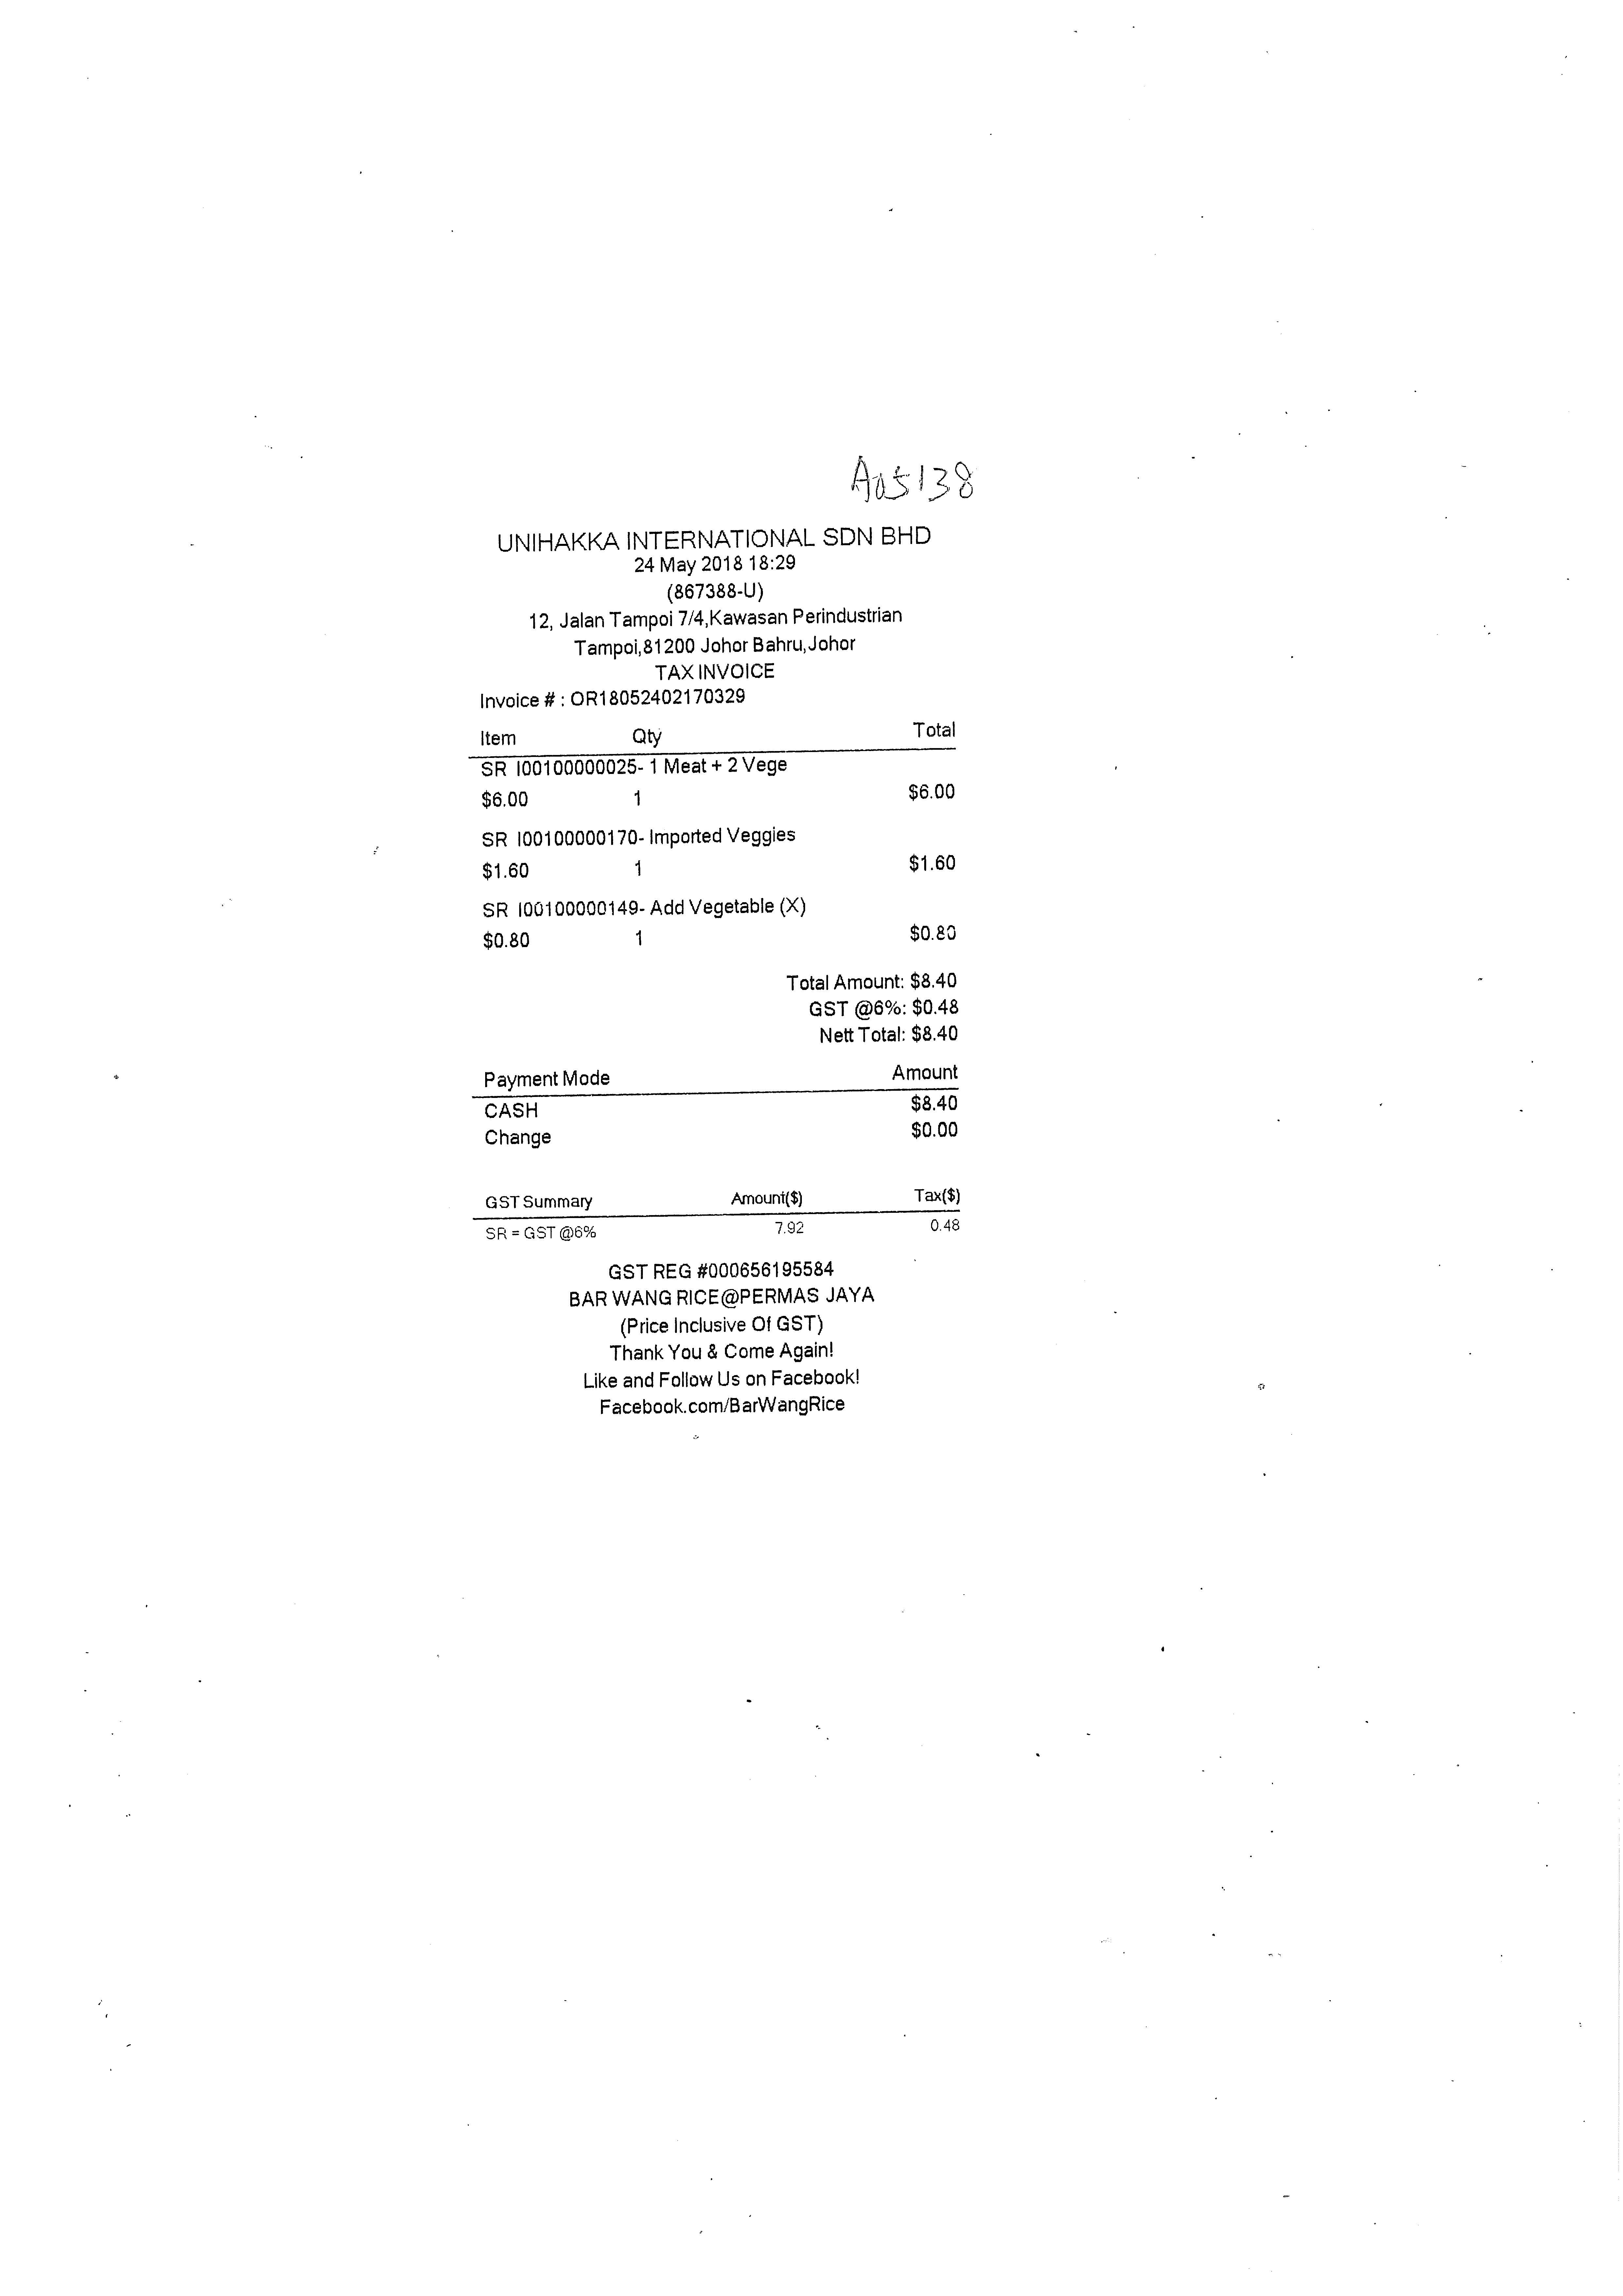
UNIHAKKA INTERNATIONAL SDN BHD
24 MAY 2018 18:29
(867388-U)
12, JALAN TAMPOI 7/4,KAWASAN PERINDUSTRIAN
TAMPOI,81200 JOHOR BAHRU,JOHOR
TAX INVOICE
INVOICE # : OR18052402170329
ITEM
QTY
TOTAL
SR I00100000025- 1 MEAT + 2 VEGE
$6.00
1
$6.00
SR I00100000170- IMPORTED VEGGIES
$1.60
1
$1.60
SR I00100000149- ADD VEGETABLE (X)
$0.80
1
$0.80
TOTAL AMOUNT: $8.40
GST @6%: $0.48
NETT TOTAL: $8.40
PAYMENT MODE
AMOUNT
CASH
$8.40
CHANGE
$0.00
GST SUMMARY
AMOUNT($)
TAX($)
SR = GST @6%
7.92
0.48
GST REG #000656195584
BAR WANG RICE@PERMAS JAYA
(PRICE INCLUSIVE OF GST)
THANK YOU & COME AGAIN!
LIKE AND FOLLOW US ON FACEBOOK!
FACEBOOK.COM/BARWANGRICE